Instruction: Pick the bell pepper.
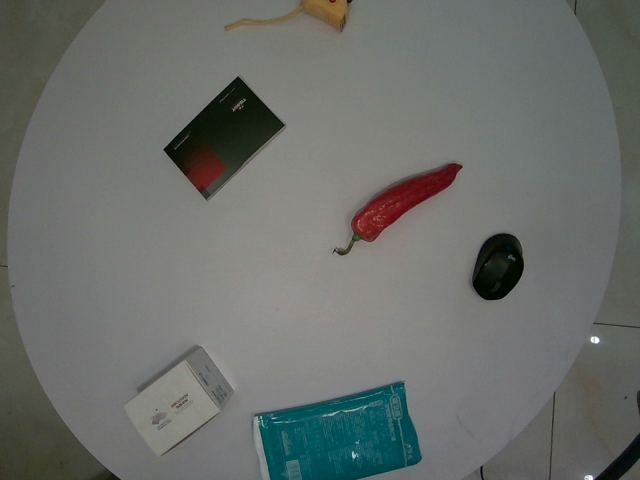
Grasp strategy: vertical